Extract the amount written in words, the amount in digits, the name of the payee, the date on the cheque, and the bank's name from the image.
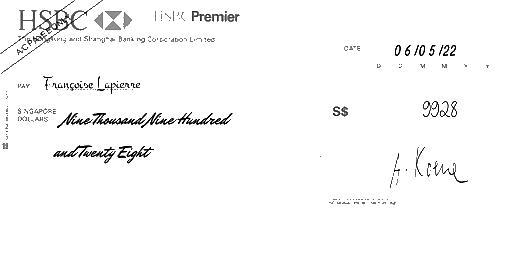
amt_in_words: Nine Thousand Nine Hundred and Twenty Eight
amt_in_figures: 9928
payee_name: Françoise Lapierre
bank_name: HSBC
cheque_date: 06/05/22